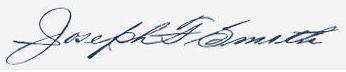
Signature of: joseph f smith